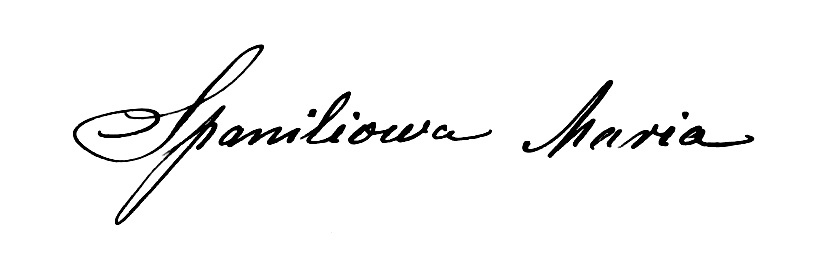
Signature of: maria spanily